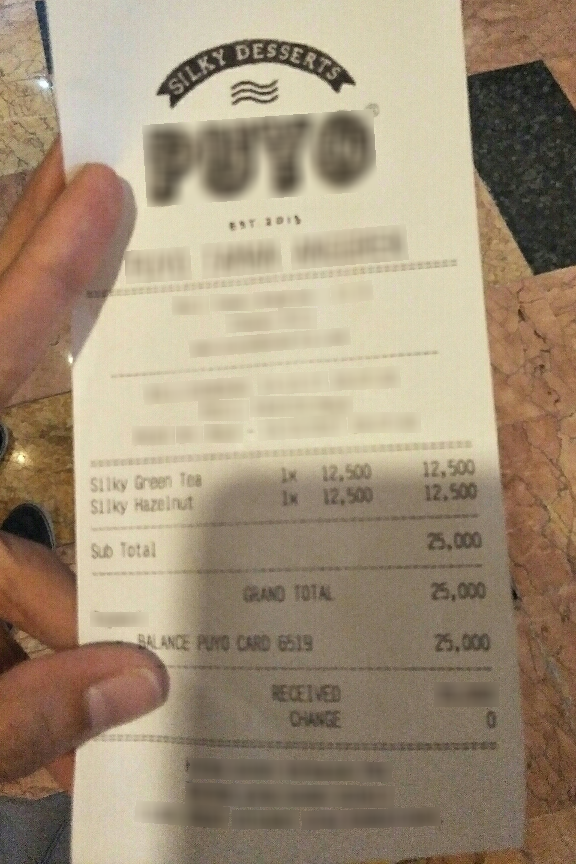
Extraction:
receipt: line_items: name: Silky Green Tea
price: 12,500
qty: 1x
name: Silky Hazelnut
price: 12.500
qty: 1x
subtotal: 25.000
total: 25,000